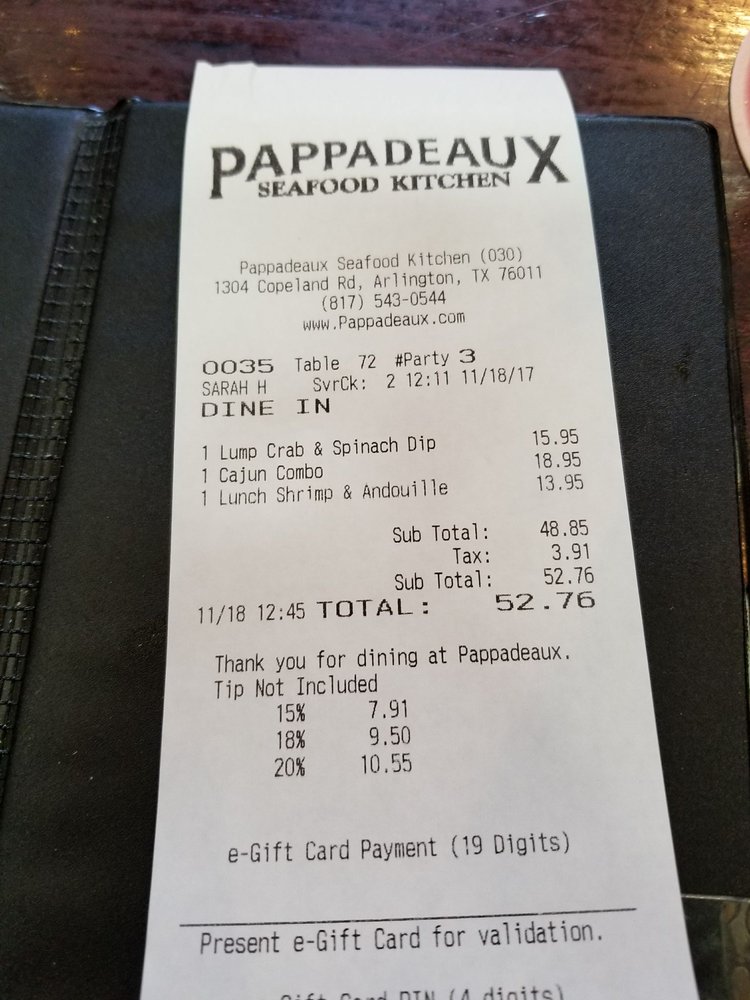
gt_parse: date: 11/18/17
criticals: name: TOTAL
price: 52.76
store: Pappadeaux Seafood Kitchen
tell: (817) 543-0544